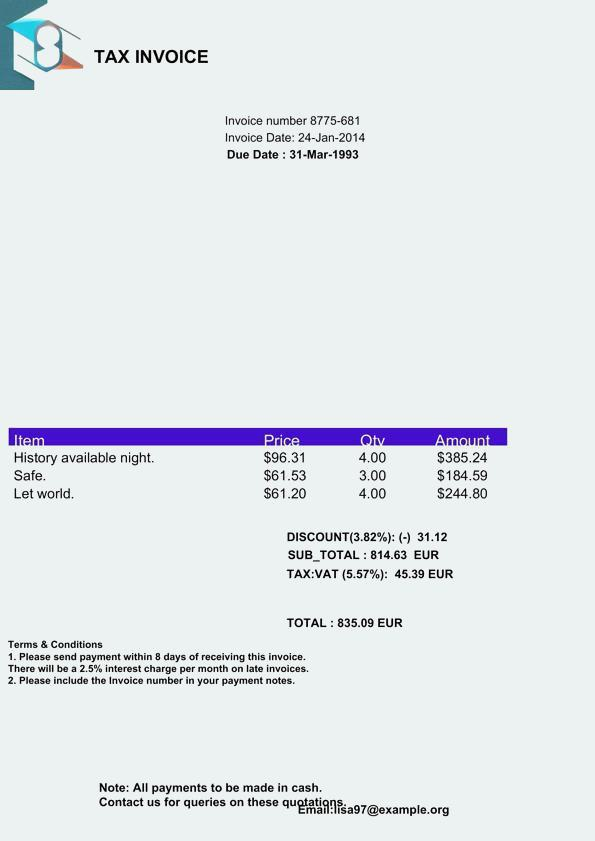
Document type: Invoice